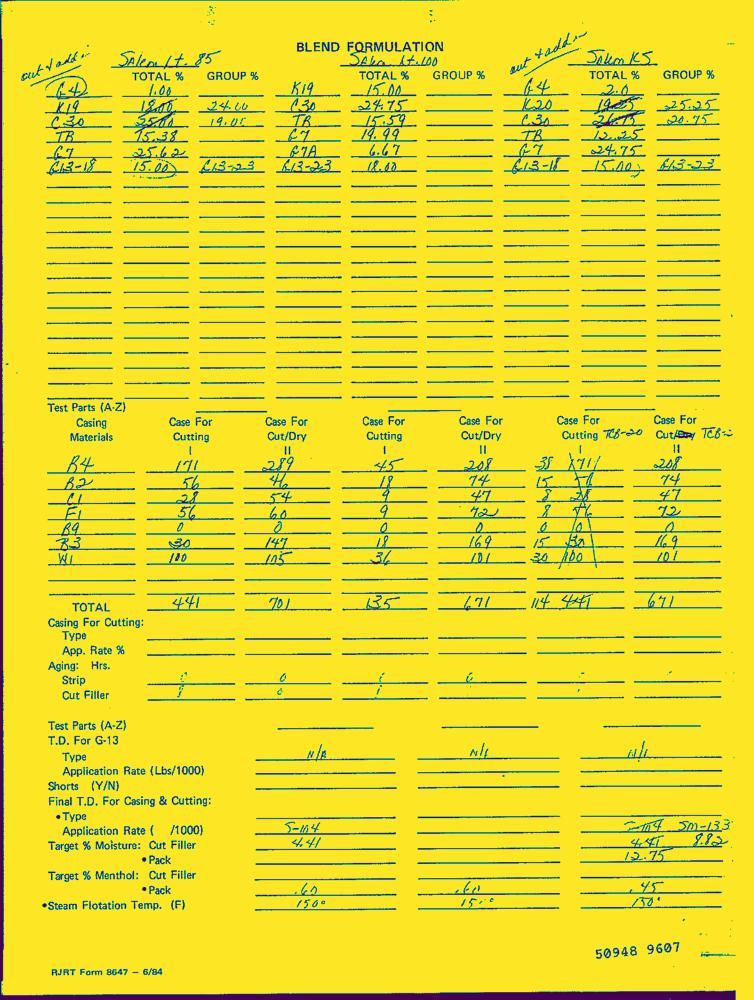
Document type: Hand-Written